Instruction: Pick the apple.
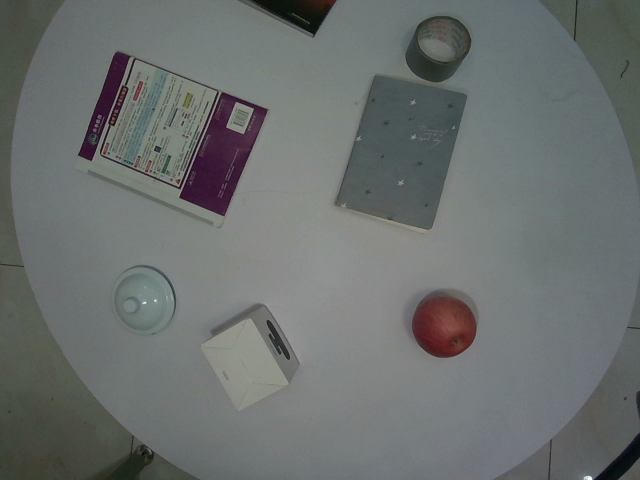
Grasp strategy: vertical